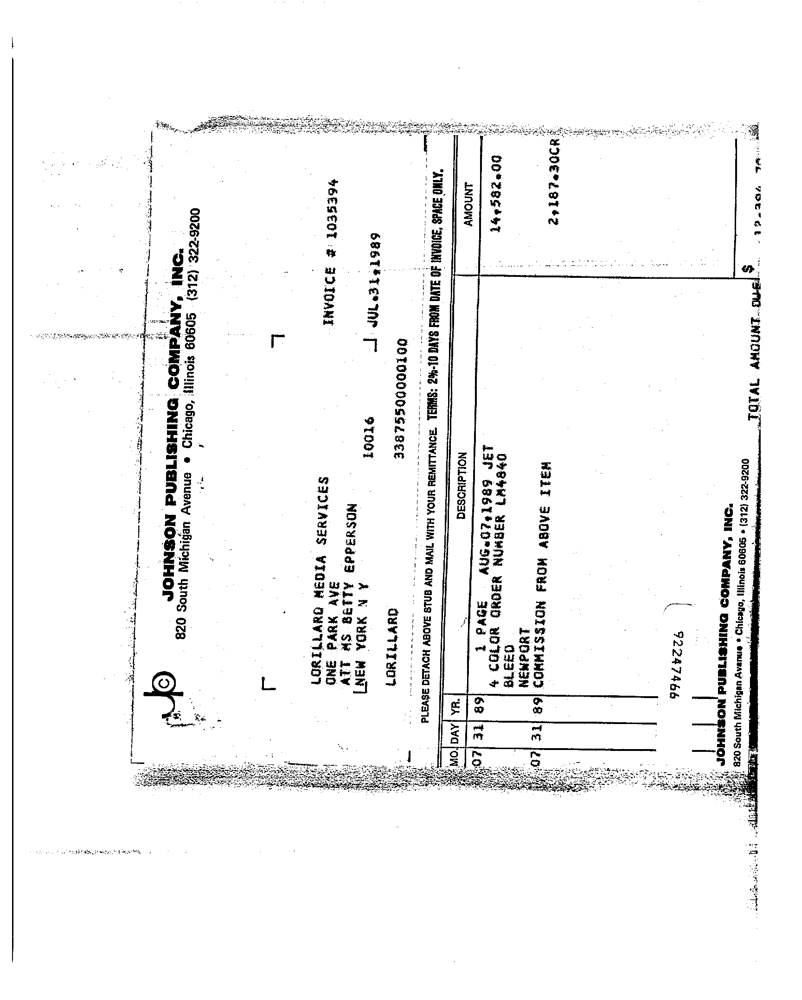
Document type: Invoice